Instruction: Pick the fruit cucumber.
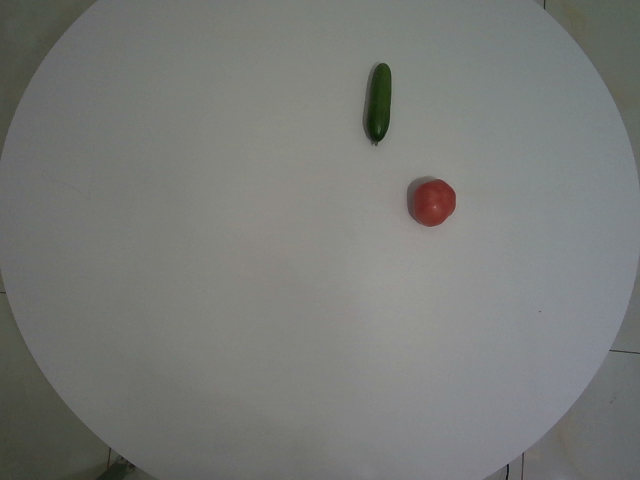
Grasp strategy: vertical